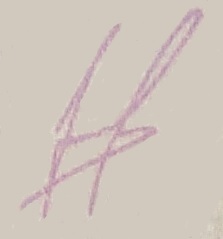
Signature of: josé luis gioja